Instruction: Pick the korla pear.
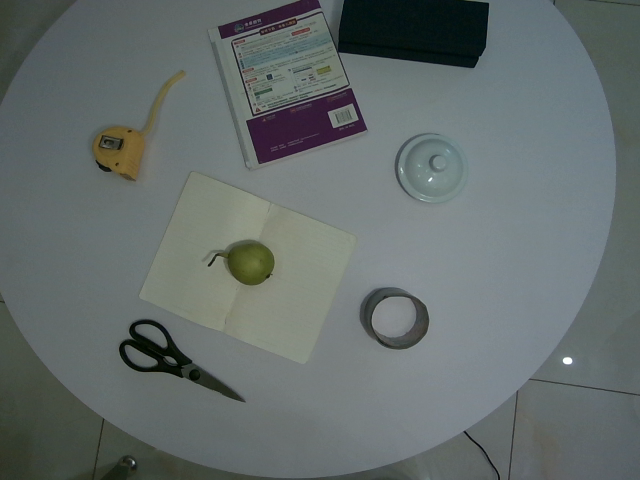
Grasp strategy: vertical